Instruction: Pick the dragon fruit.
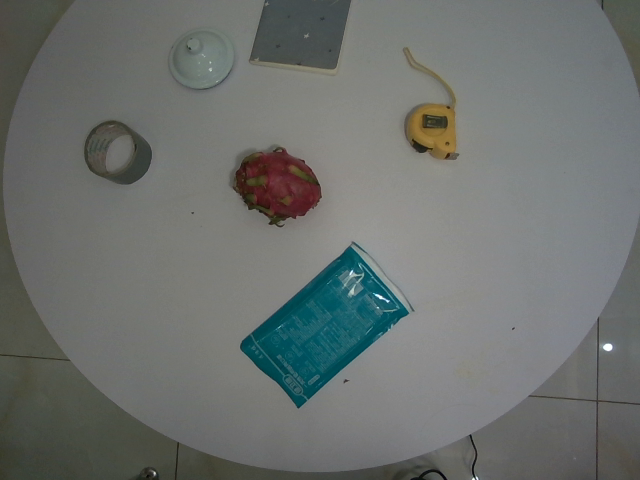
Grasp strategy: vertical